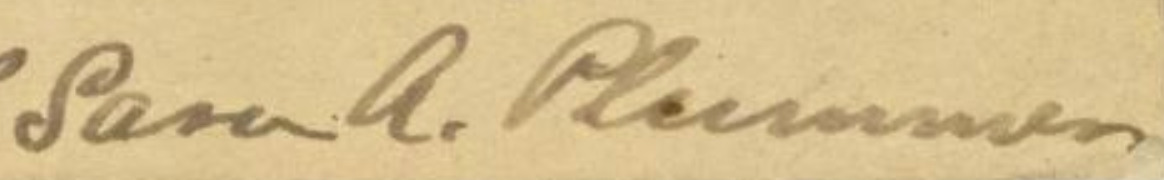
Signature of: sara plummer lemmon